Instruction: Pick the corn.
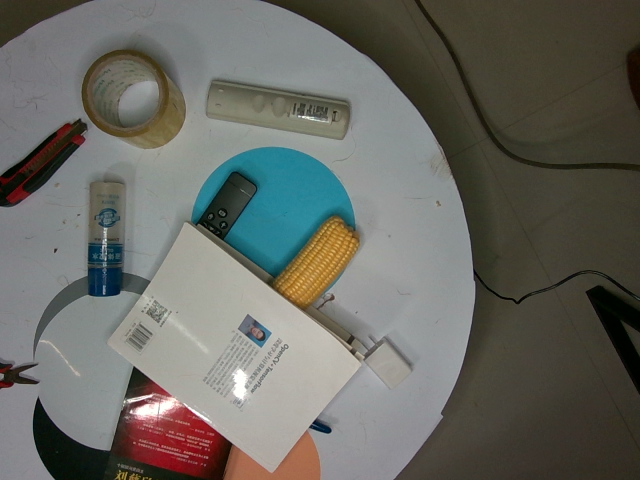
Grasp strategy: vertical